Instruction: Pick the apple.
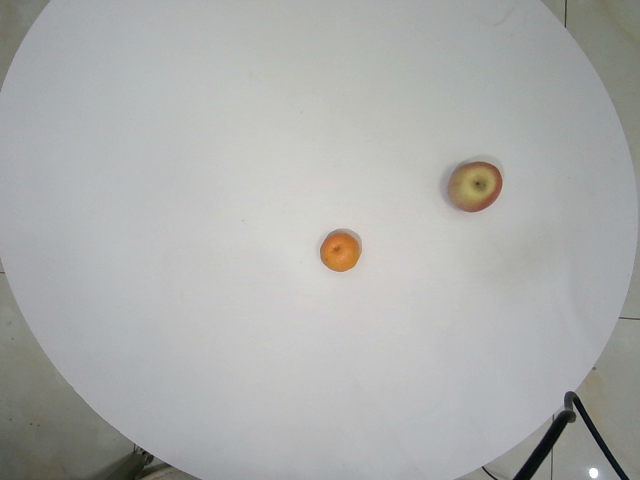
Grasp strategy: vertical